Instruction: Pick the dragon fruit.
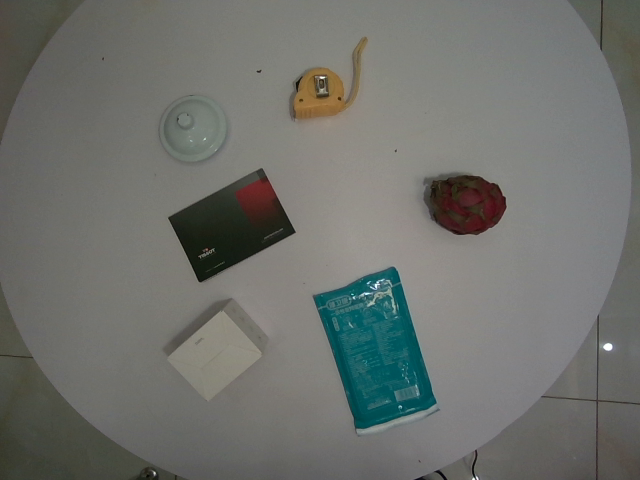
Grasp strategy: vertical